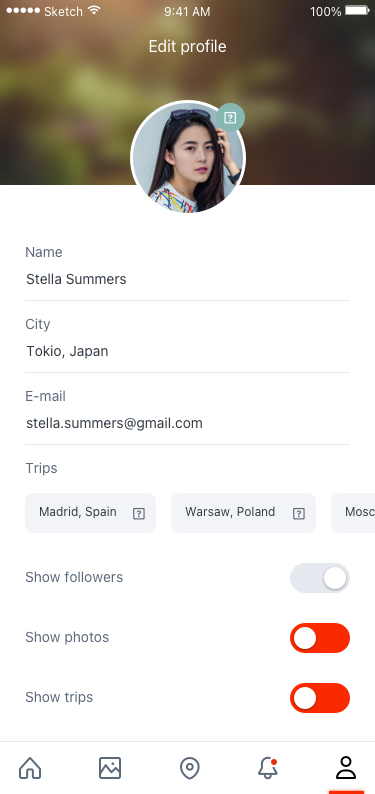
Text in this UI design:

Edit profile
Name
Stella Summers
City
Tokio, Japan
E-mail
stella.summers@gmail.com
Trips
Madrid, Spain

Warsaw, Poland

Moscow, Russia
Show followers
Show photos
Show trips